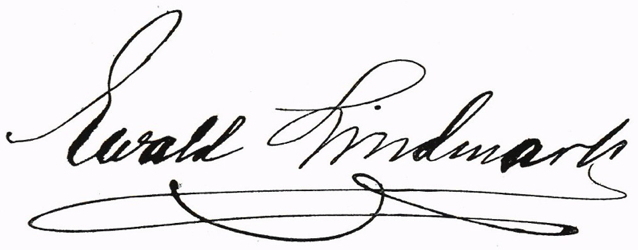
Signature of: ewald lindmark